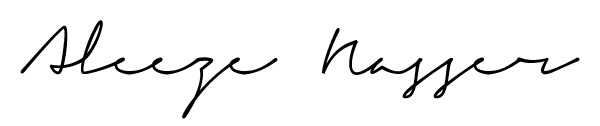
Signature of: aleeze nasser